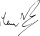
Signature of: manuel fraga